Question: How does the patient history play a role?
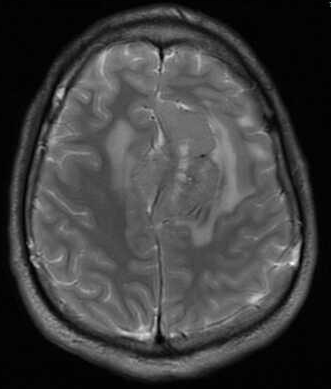
Answer: The patient's history of 21 y.o. man with a new onset seizure and severe headaches. is key in understanding the case.